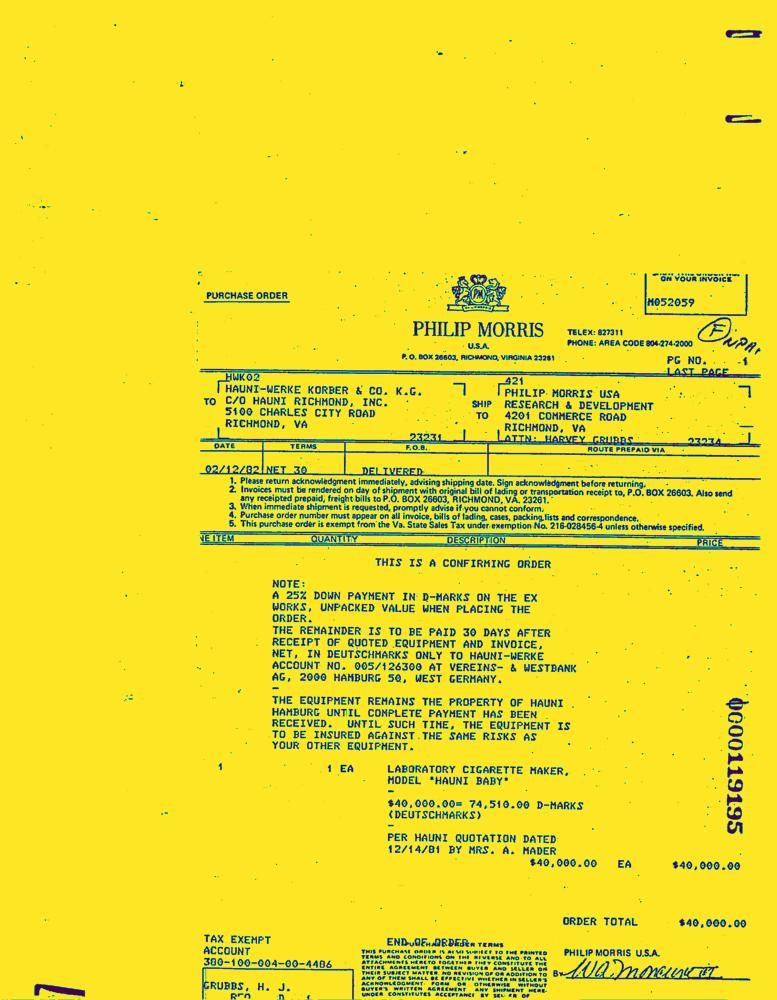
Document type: Invoice-Doc